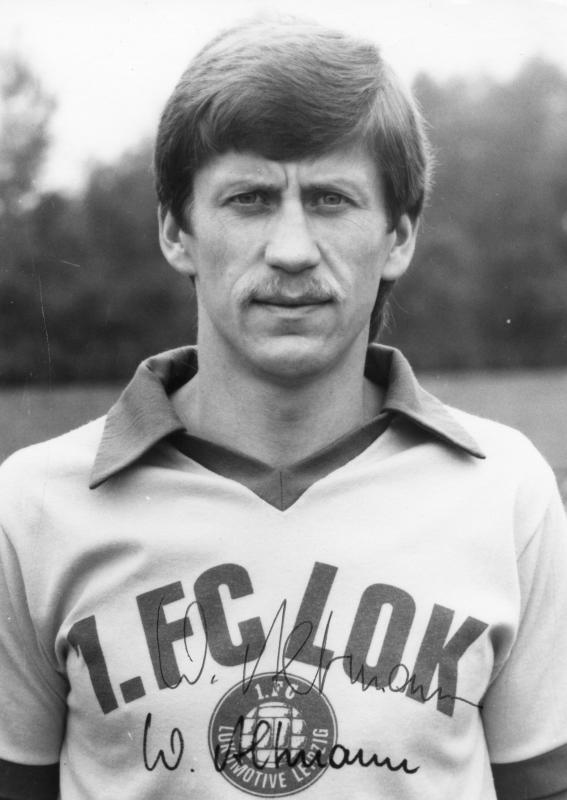
Signature of: wolfgang altmann